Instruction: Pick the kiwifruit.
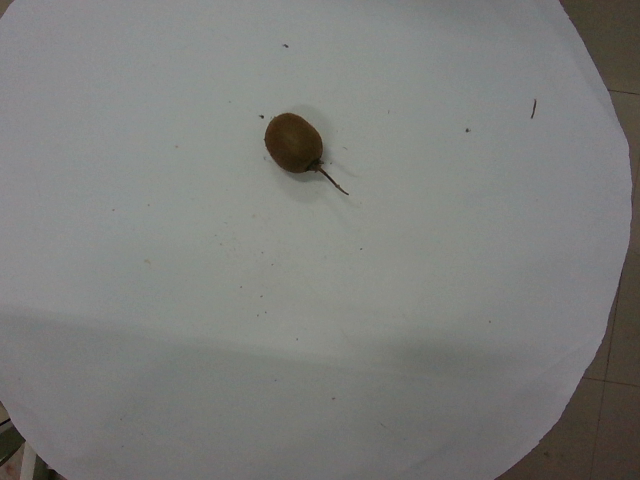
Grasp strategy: vertical